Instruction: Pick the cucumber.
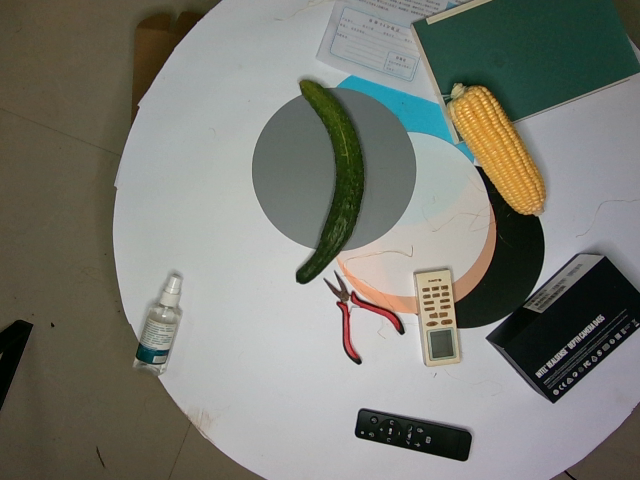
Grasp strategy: vertical